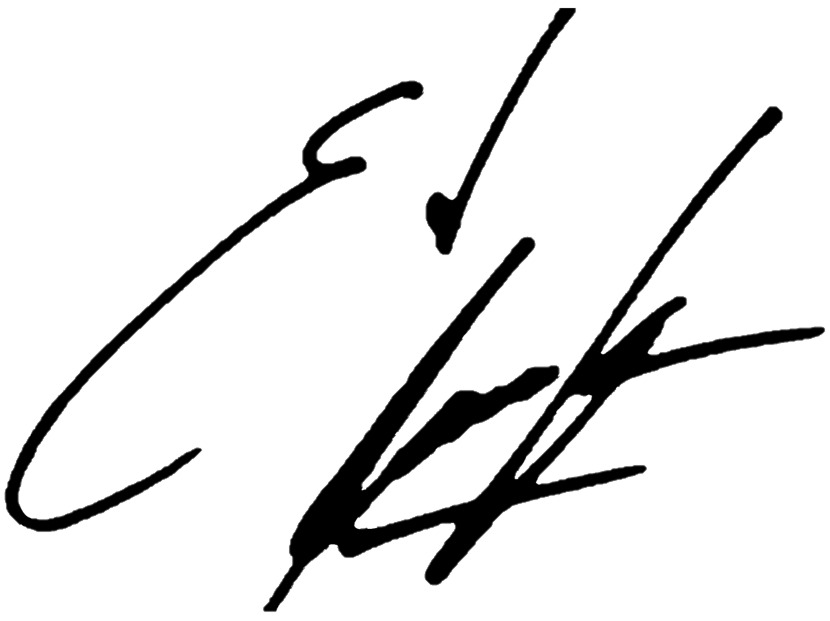
Signature of: ed maverick music